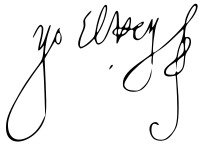
Signature of: philip iii of spain